Question: What jurisdiction, city, or county is the document associated with?
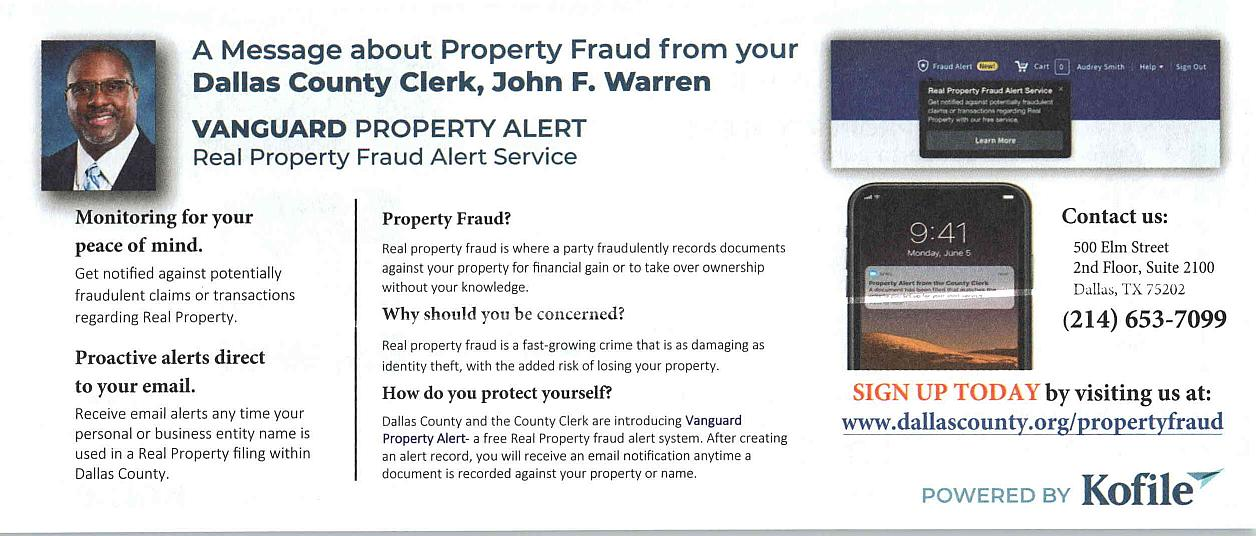
Answer: "Dallas County"